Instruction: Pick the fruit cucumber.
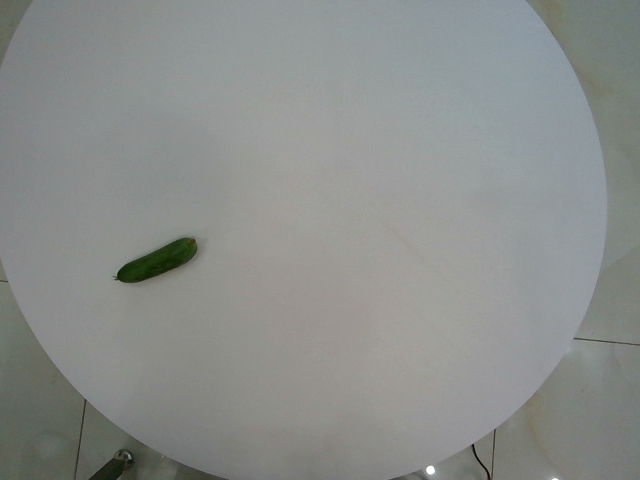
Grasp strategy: vertical